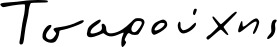
Signature of: yannis tsarouchis